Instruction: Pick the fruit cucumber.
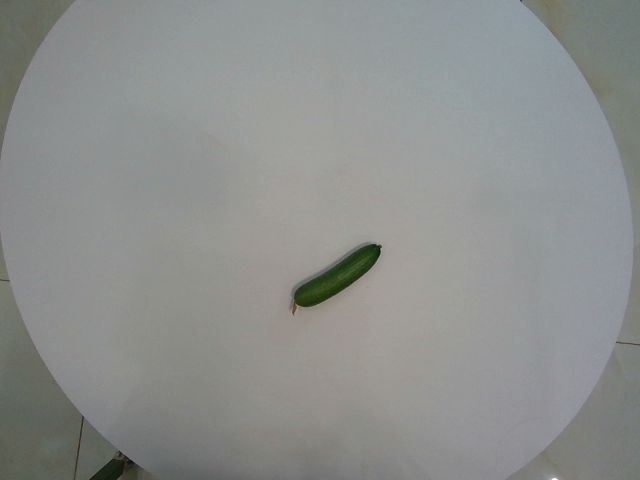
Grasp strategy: vertical